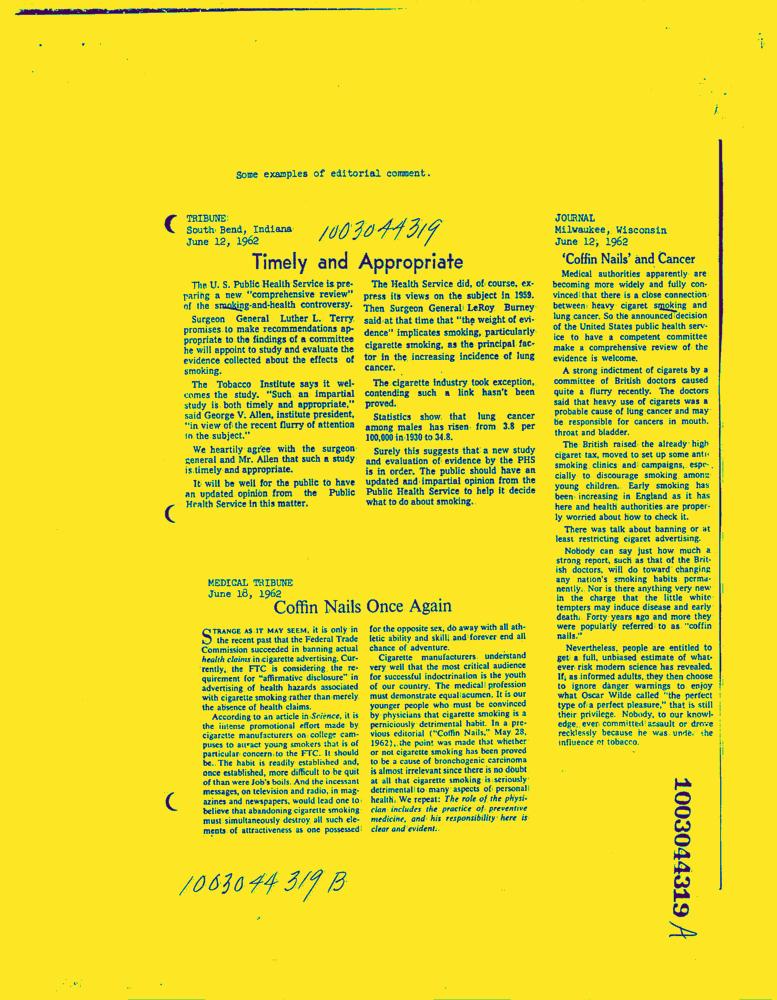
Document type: News-Article